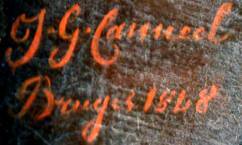
Signature of: josephus gislenus canneel